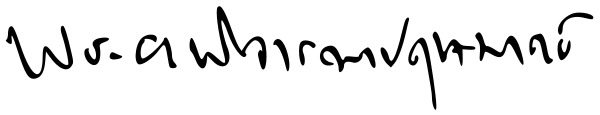
Signature of: phraya phicharanaprichamat surai watcharaphai